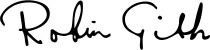
Signature of: robin gibb